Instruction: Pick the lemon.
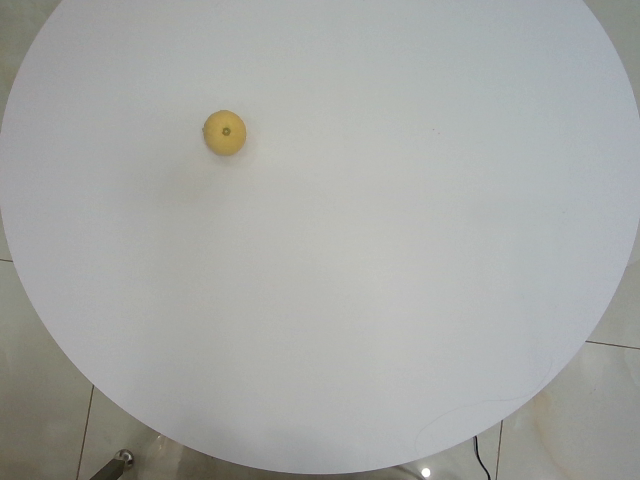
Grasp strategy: vertical